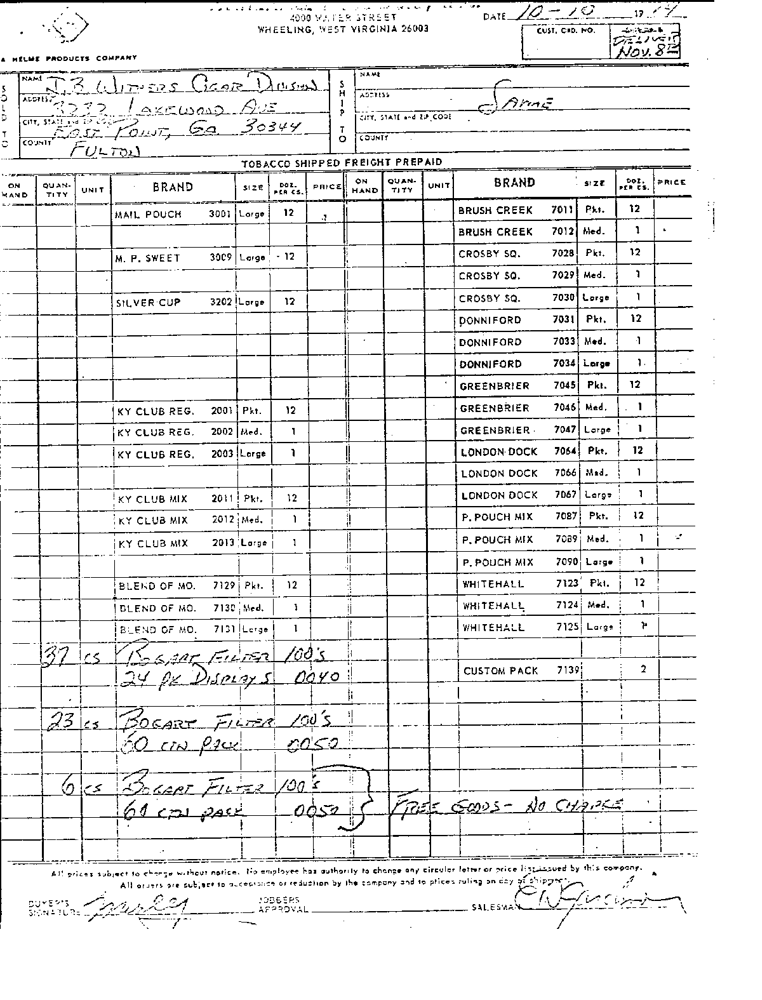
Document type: Invoice